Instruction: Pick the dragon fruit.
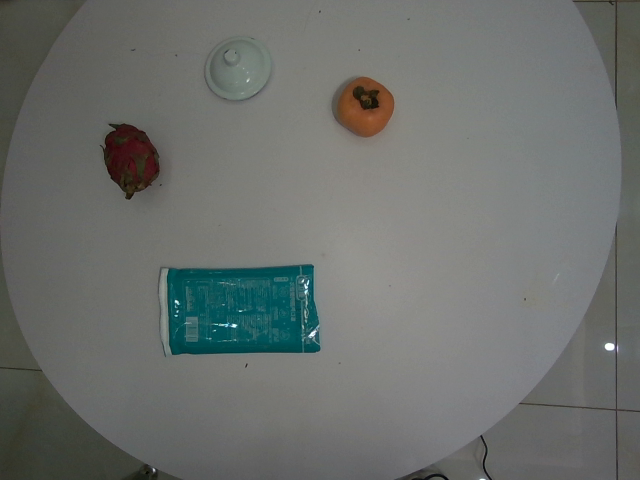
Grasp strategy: vertical